Question: Which state is mentioned in the document?
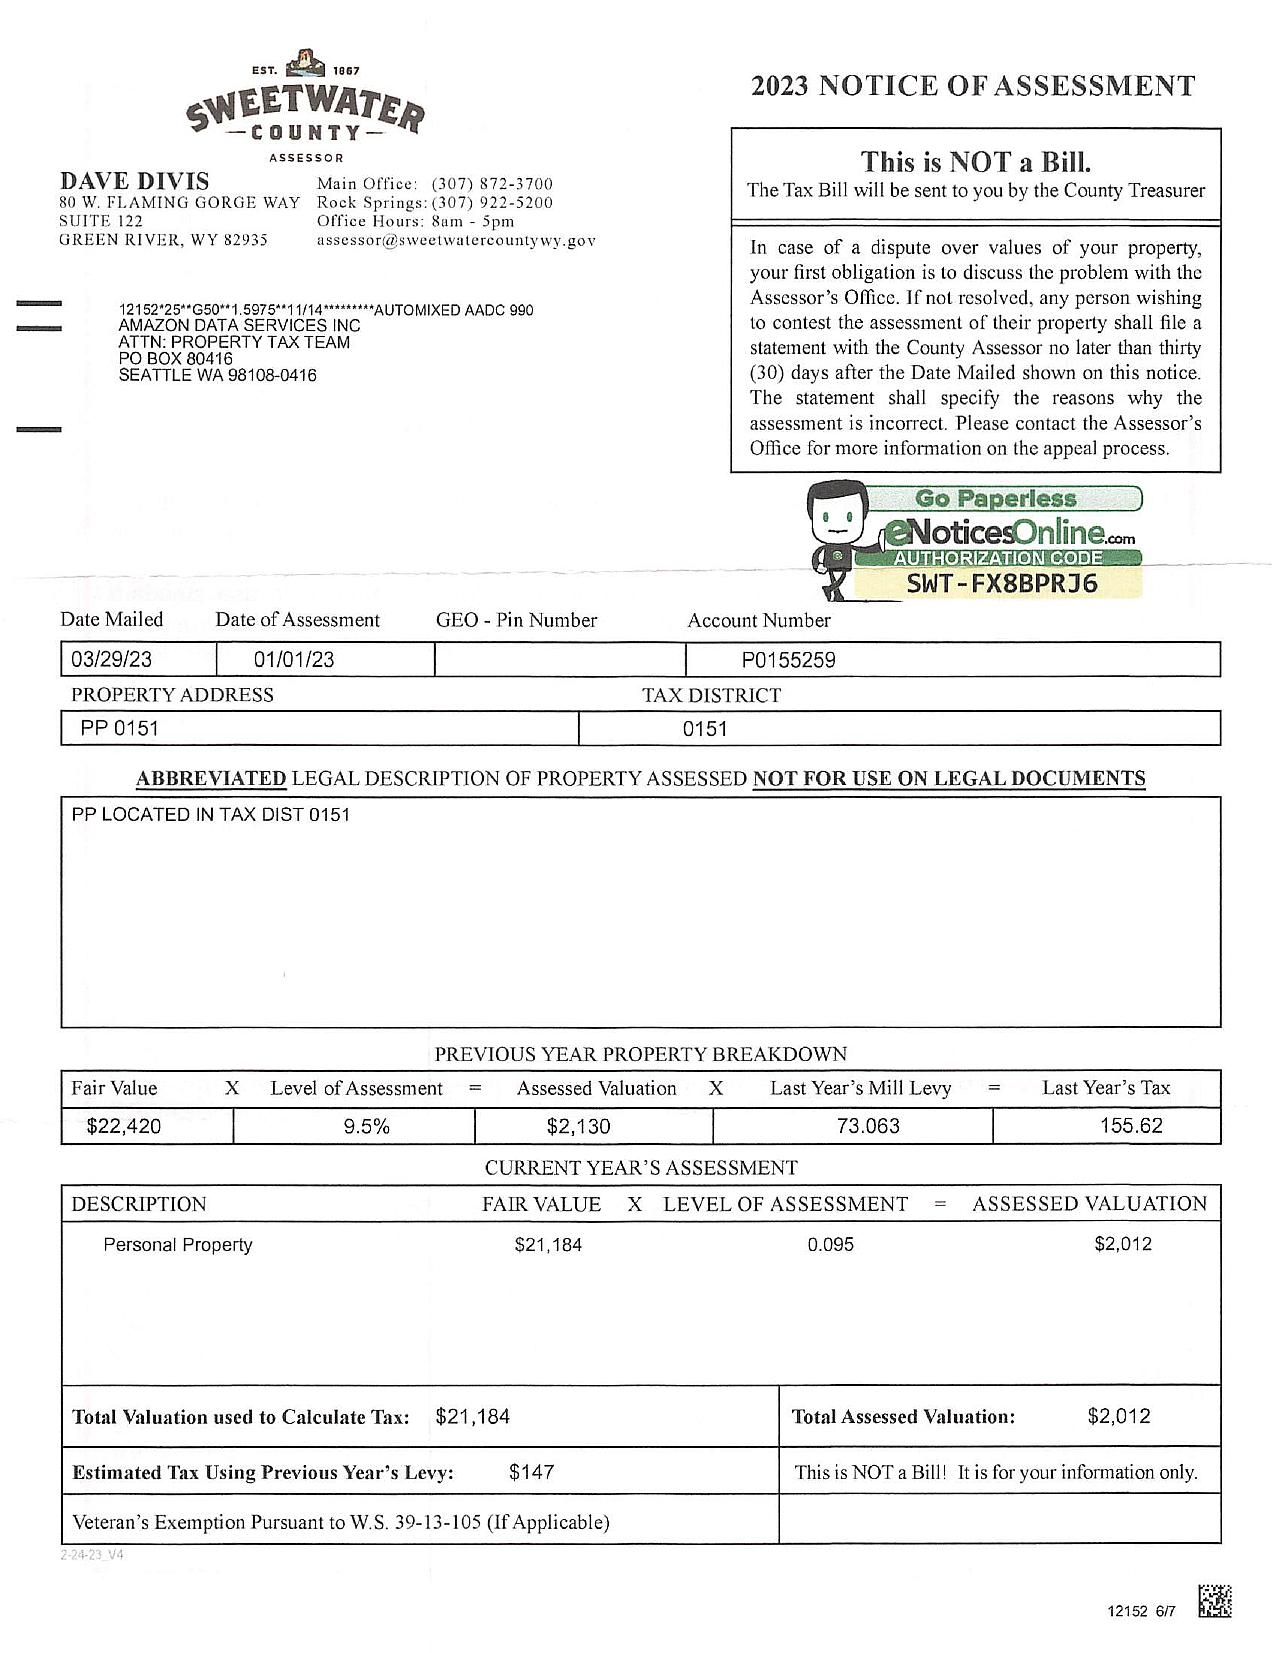
Answer: "WY"